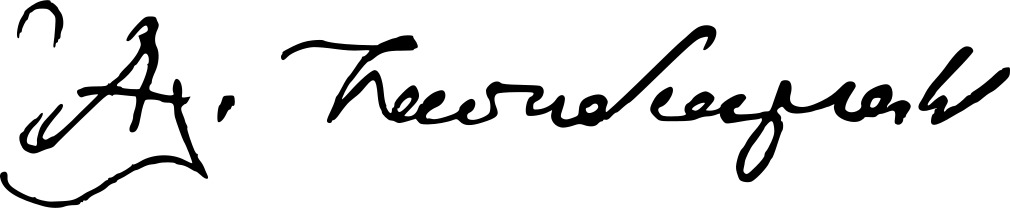
Signature of: alexandros papadiamantis